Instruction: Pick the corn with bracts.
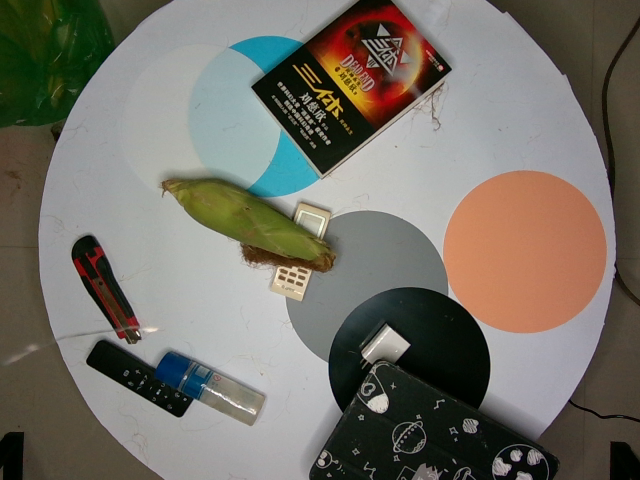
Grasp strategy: vertical